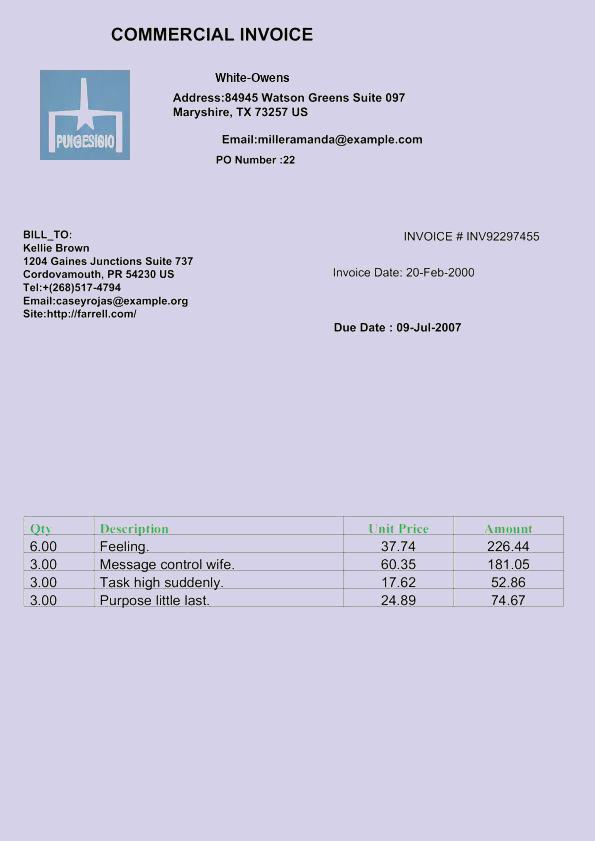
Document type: Invoice